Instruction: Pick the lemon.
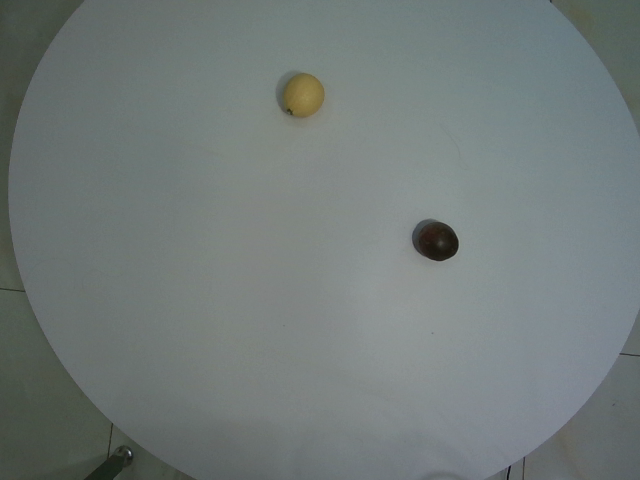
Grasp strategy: vertical